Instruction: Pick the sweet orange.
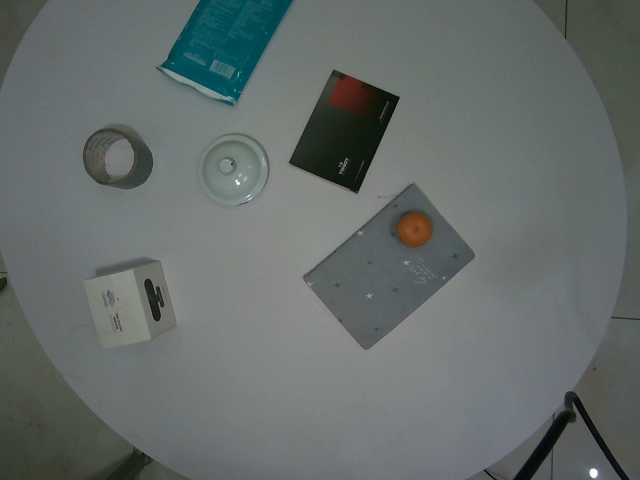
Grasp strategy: vertical